Question: What was observed in the imaging?
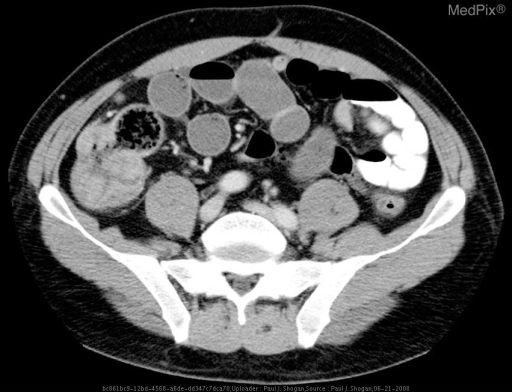
Answer: The imaging shows Acute abdominal series demonstrates a normal PA chest radiograph without subdiaphragmatic free air.  There are differential air fluid levels in the mid-abdomen, with dilated loops of small bowel.  There is a paucity of bowel gas projecting over the rectum, and stool is noted in the RLQ.

Contrast enhanced axial CT images through the abdomen demonstrate a bulky, irregular heterogeneous cecal mass with pericolic inflammation and asymmetric wall thickening. Multiple dilated fluid filled loops of small bowel are noted, some of which contain air fluid levels.  Additionally, there is fecalization of the terminal ileum.  The appendix is normal. Contrast enhanced axial CT images through the abdomen demonstrate a bulky, irregular heterogeneous cecal mass with pericolic inflammation and asymmetric wall thickening.  There is fecalization of the terminal ileum.  Multiple fluid filled and dilated loops of small bowel are noted..